Question: Talk about the condition:
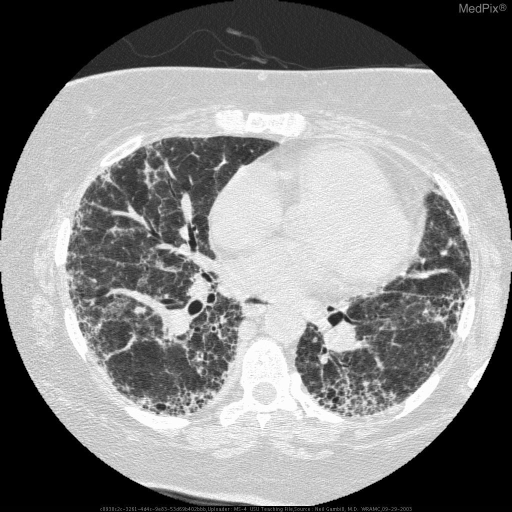
Answer: The disease is discussed as: Idiopathic Pulmonary Fibrosis (IPF) is a type of Idiopathic Interstitial Pneumonia (IIP) that carries the histological title of Usual Interstitial Pneumonia (UIP).  This is a restrictive lung disease characterized by decreased total lung volume and impaired gas exchange.  IPF almost invariably follows a progressive and relentless course, but its progression can be slowed by immunosuppressive therapy.  HRCT now has a very strong role in diagnosing IPF.  Typical findings progress from scant and patchy ground glass to inter and intralobular septal thickening to peripheral and basilar honeycombing.  The specific amount and location of these findings help narrow the ddx for this disease, determine the need for biopsy, and help determine the level of disease activity and extent.  HRCT has a 90% accuracy in diagnosing IPF, but the disease remains undiagnosed in 1/3 of patients who eventually show UIP on biopsy.  Therefore, biopsy is still recommended for definitive diagnosis.